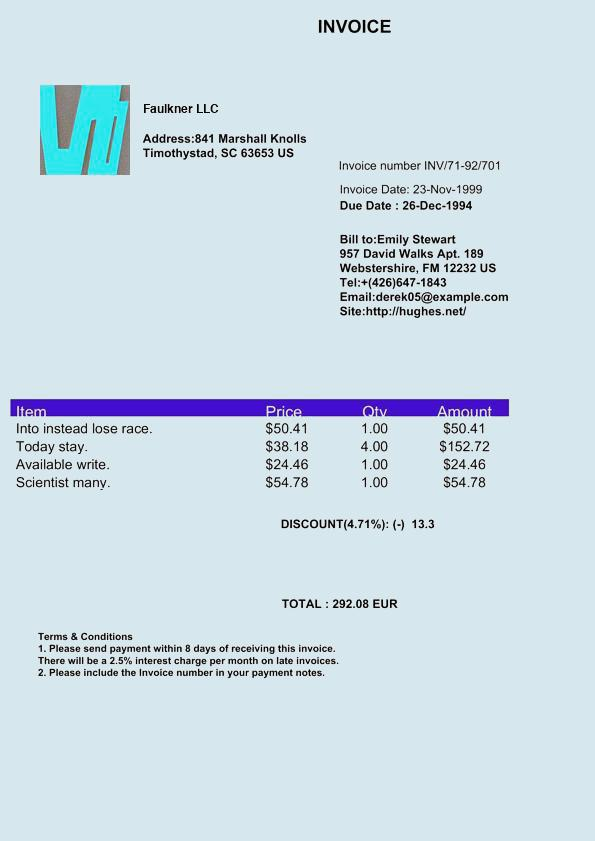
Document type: Invoice